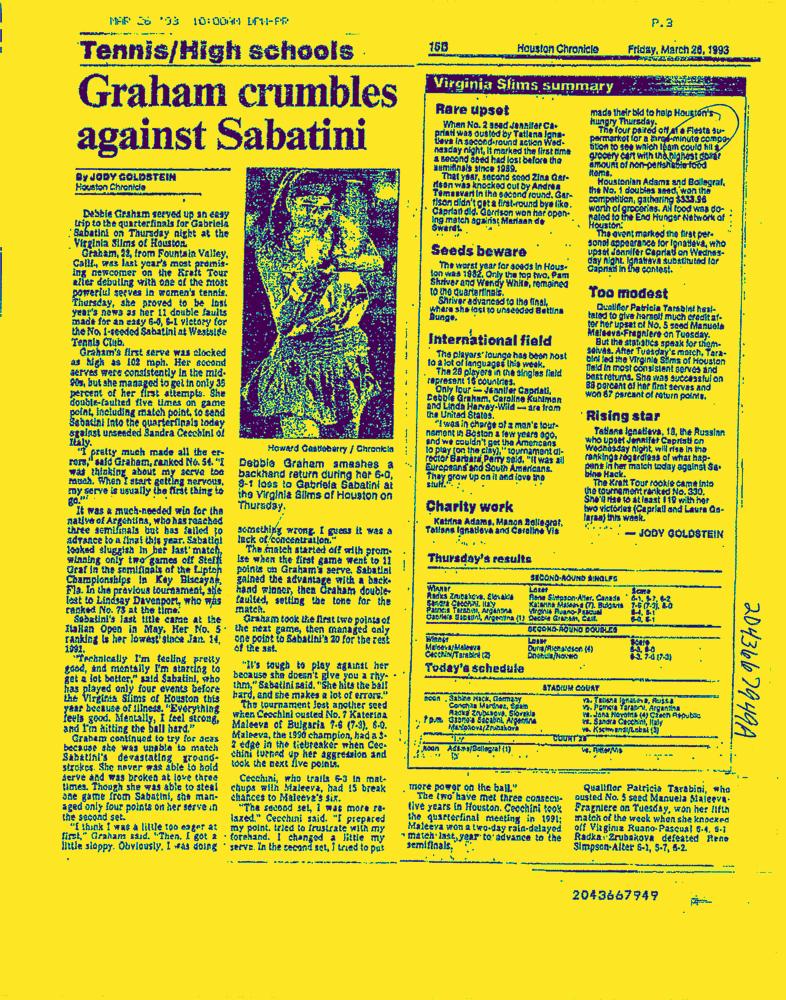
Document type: News-Article